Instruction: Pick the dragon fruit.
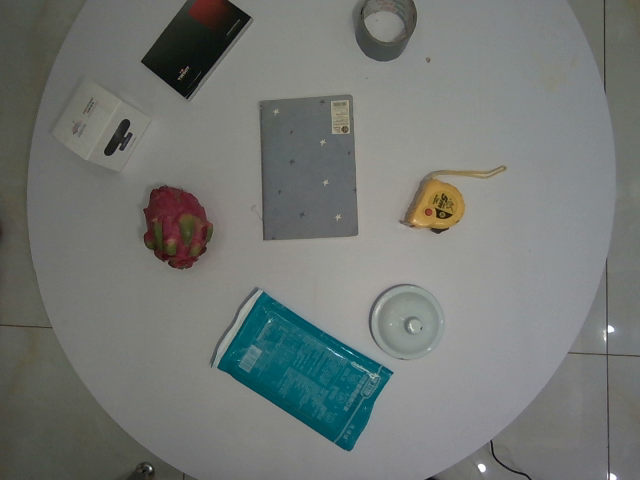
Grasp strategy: vertical